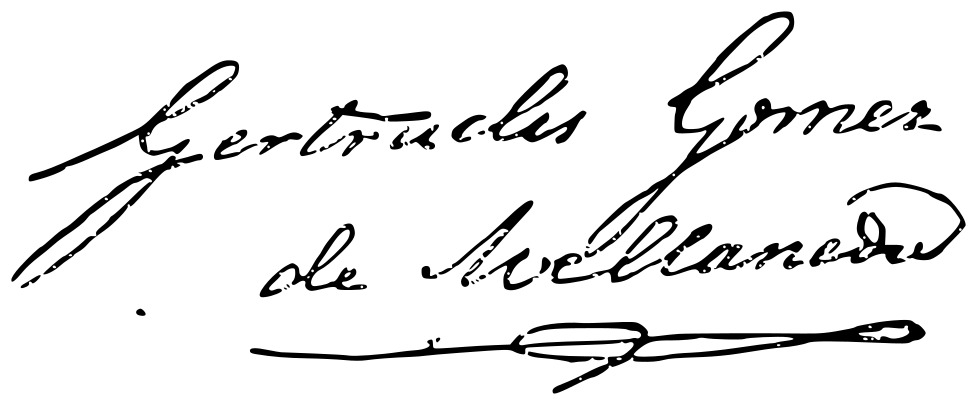
Signature of: gertrudis gómez de avellaneda